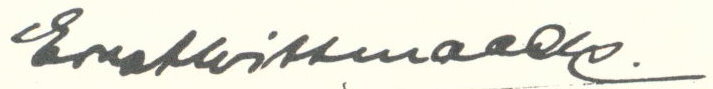
Signature of: ernst wittmaack